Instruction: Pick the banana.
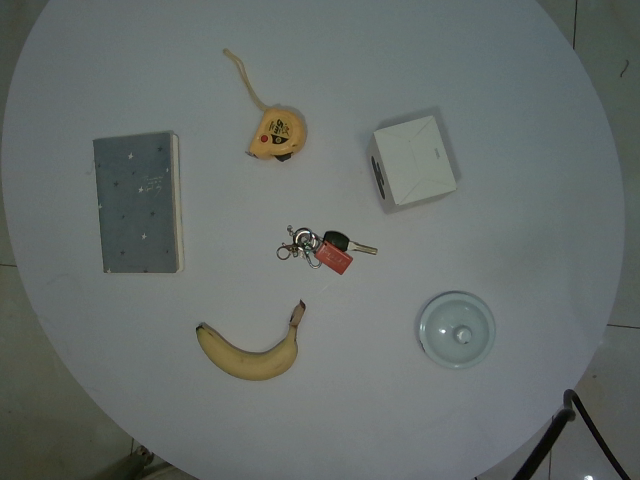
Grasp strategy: vertical